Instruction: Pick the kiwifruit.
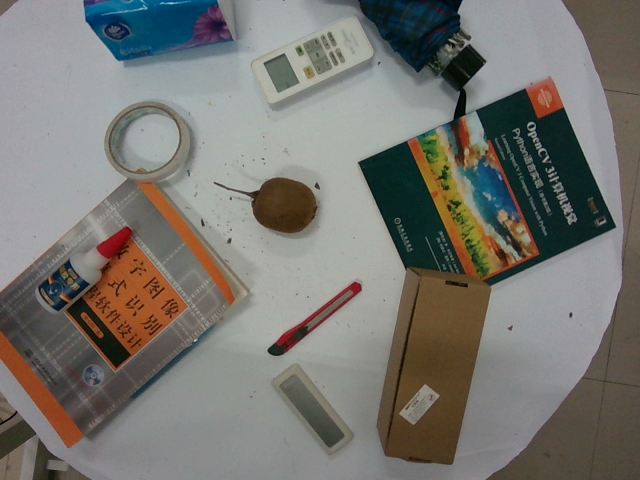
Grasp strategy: vertical